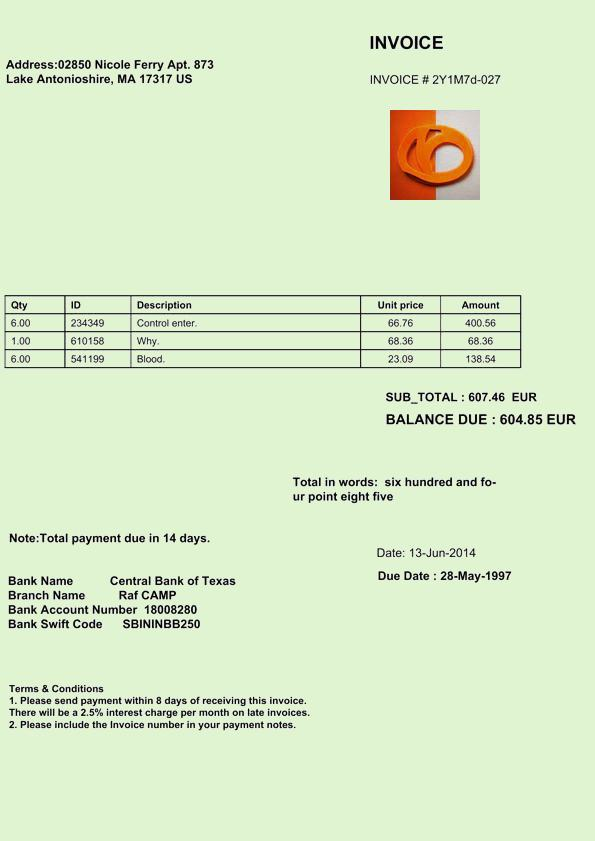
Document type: Invoice